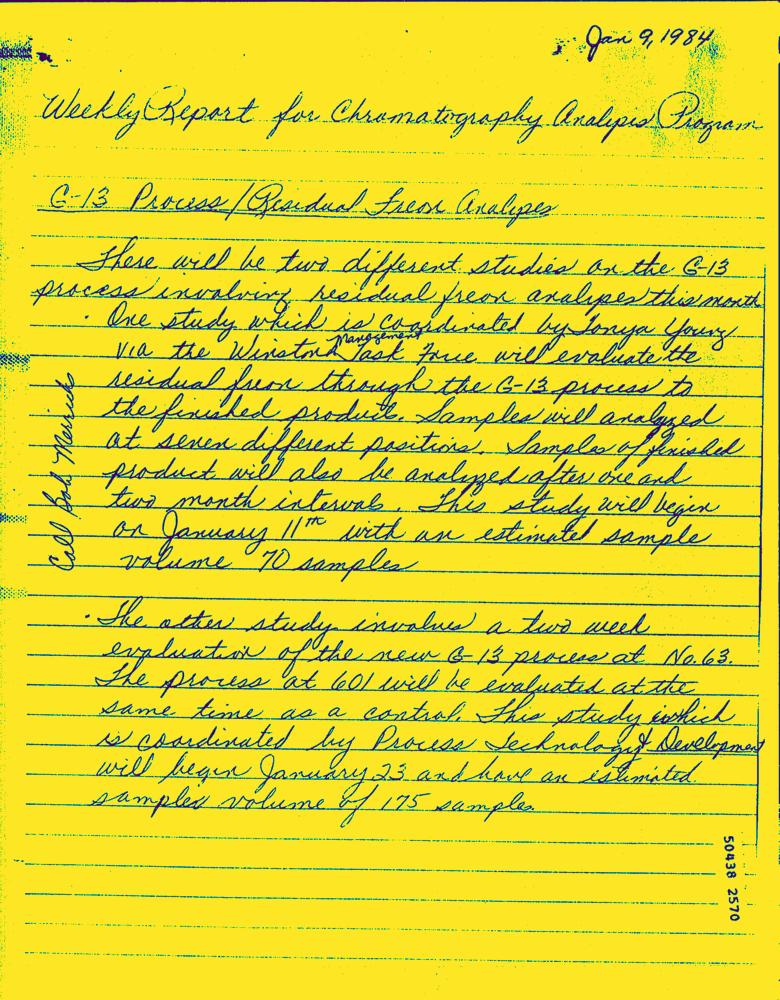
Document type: Hand-Written